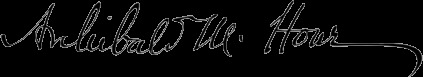
Signature of: archibald m howe